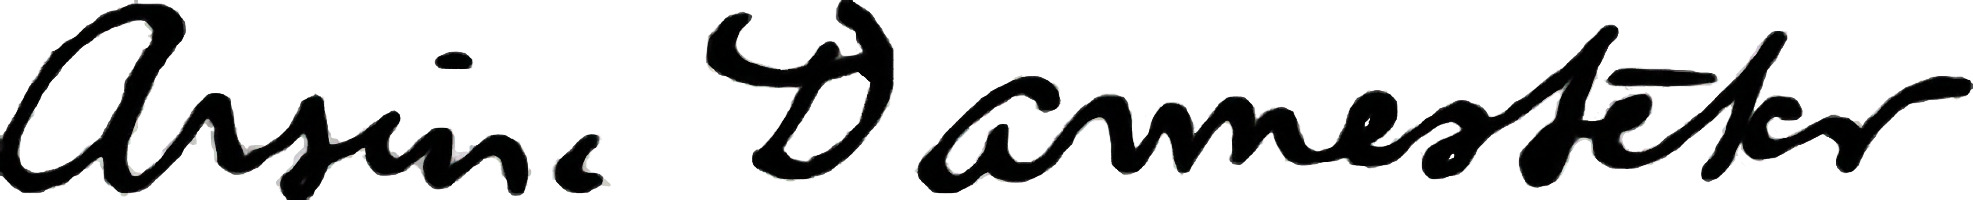
Signature of: arsène darmesteter